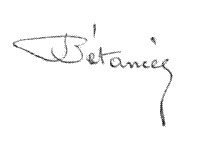
Signature of: ramón emeterio betances